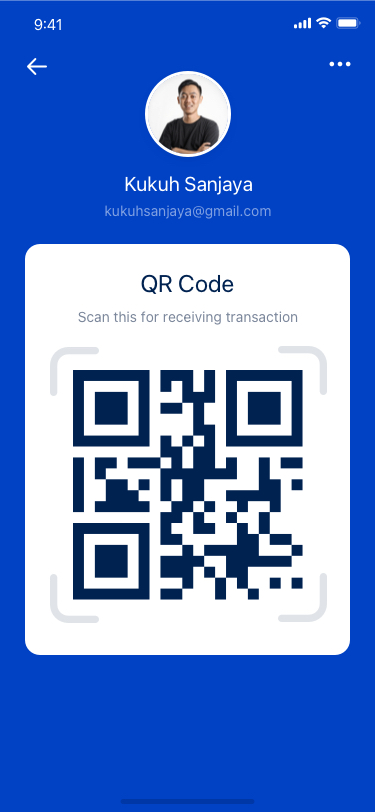
Text in this UI design:
Kukuh Sanjaya
kukuhsanjaya@gmail.com
QR Code
Scan this for receiving transaction